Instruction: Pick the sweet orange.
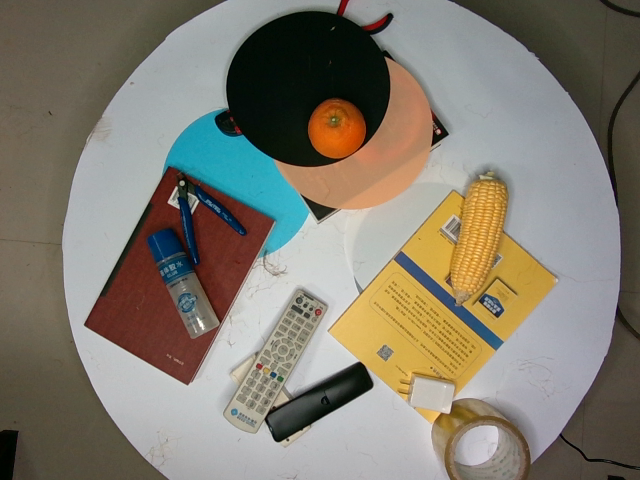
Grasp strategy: vertical